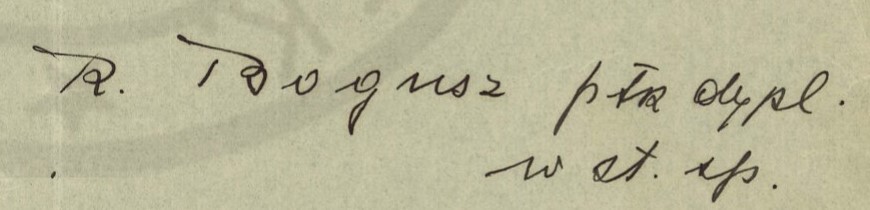
Signature of: roland bogusz